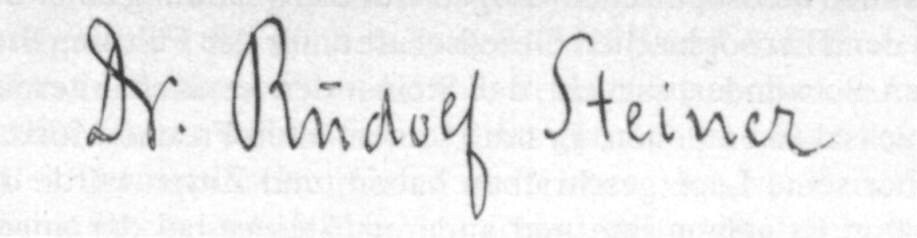
Signature of: rudolf steiner